Question: What type of tax is indicated in the document, personal property or real estate?
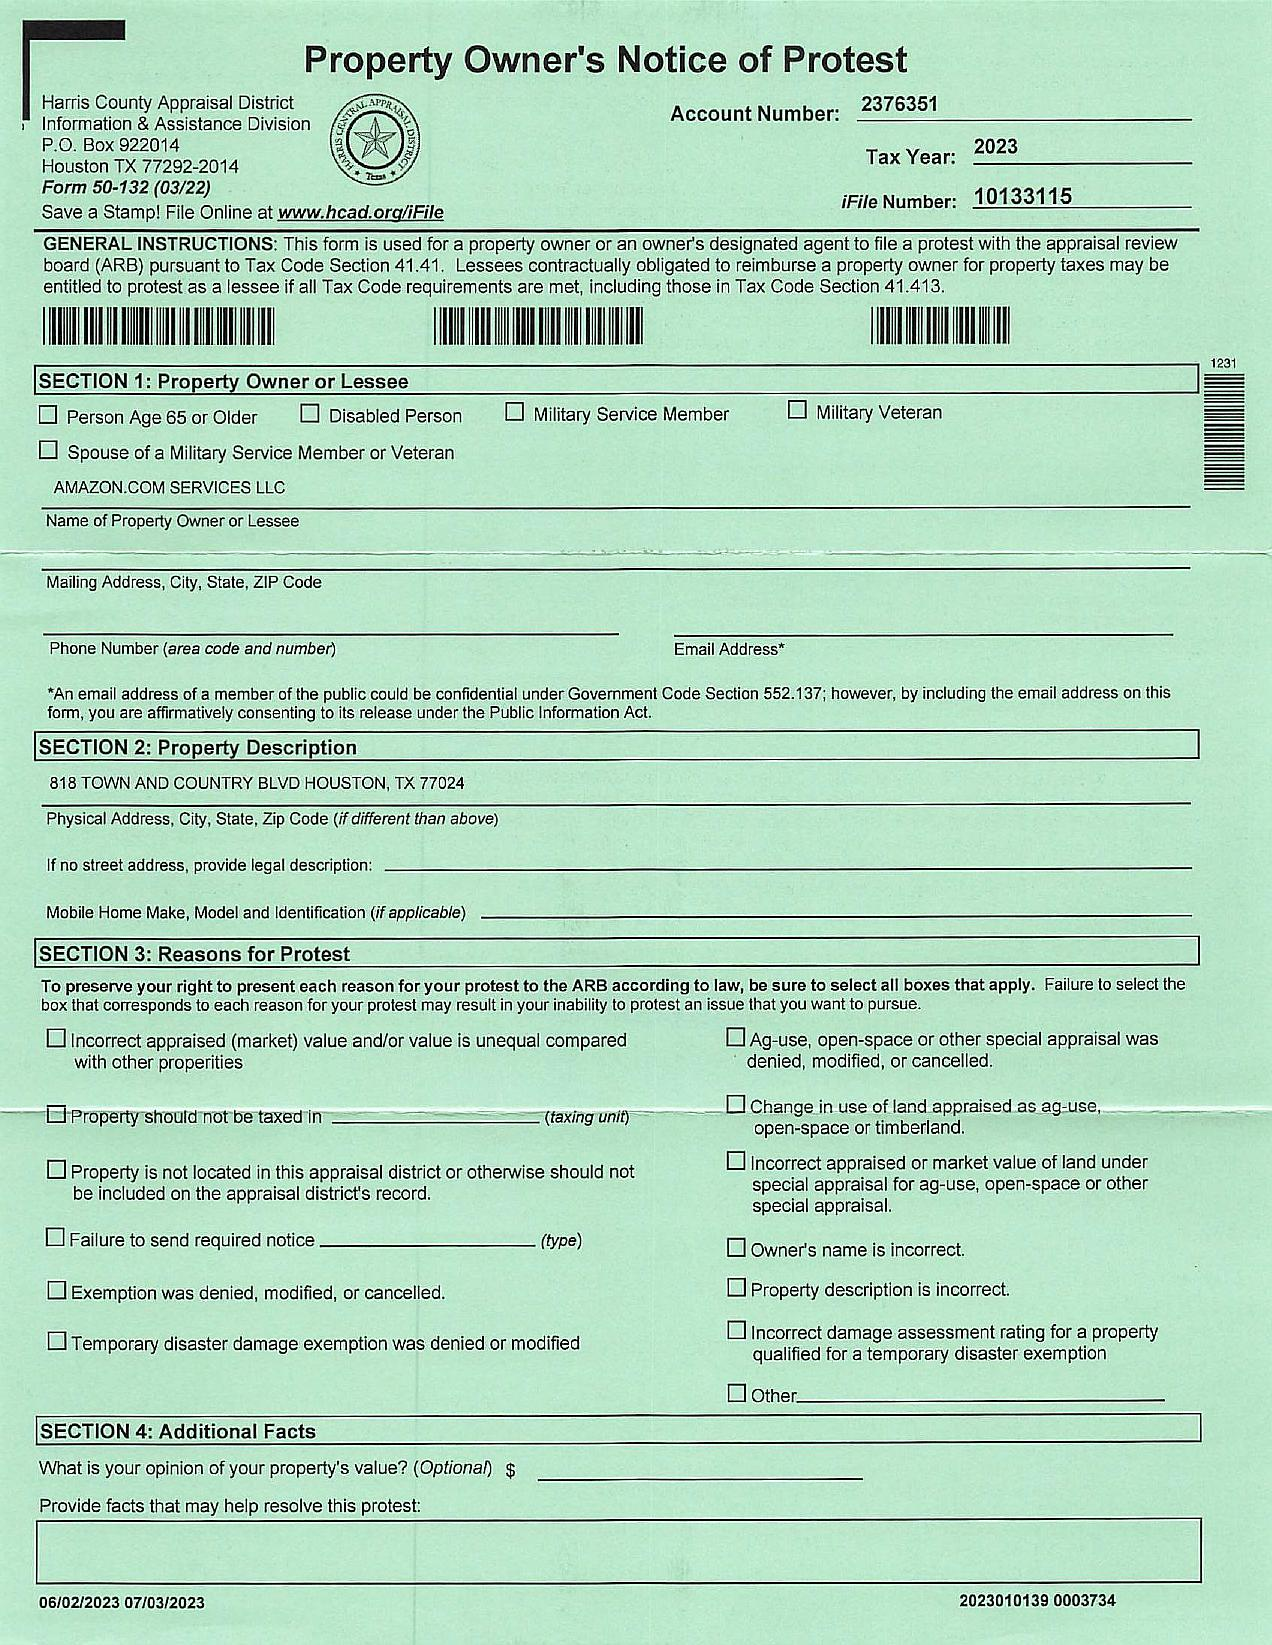
Answer: "Real Estate Tax"